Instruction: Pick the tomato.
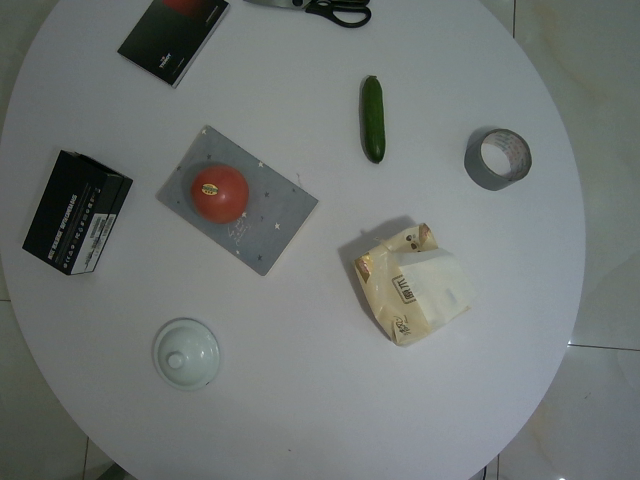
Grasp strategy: vertical